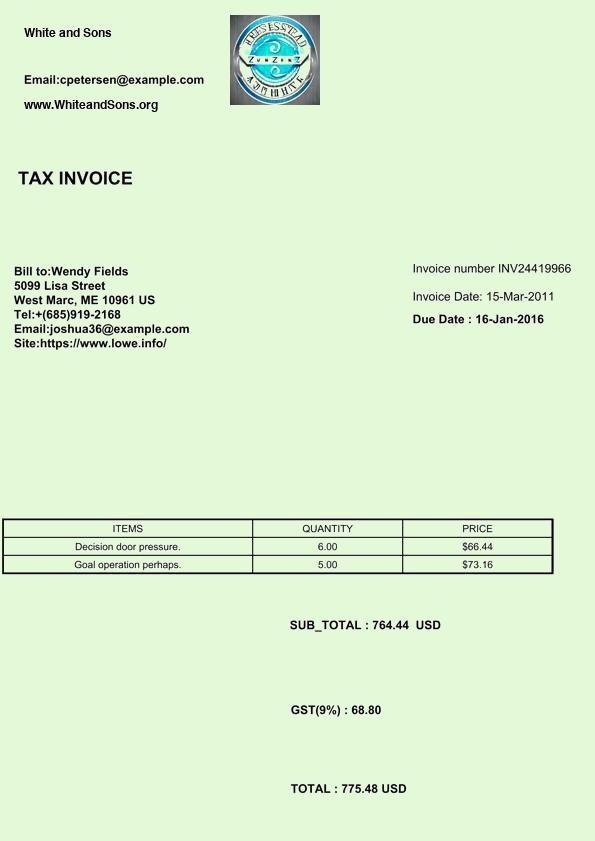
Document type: Invoice